Question: How is the property described in the document?
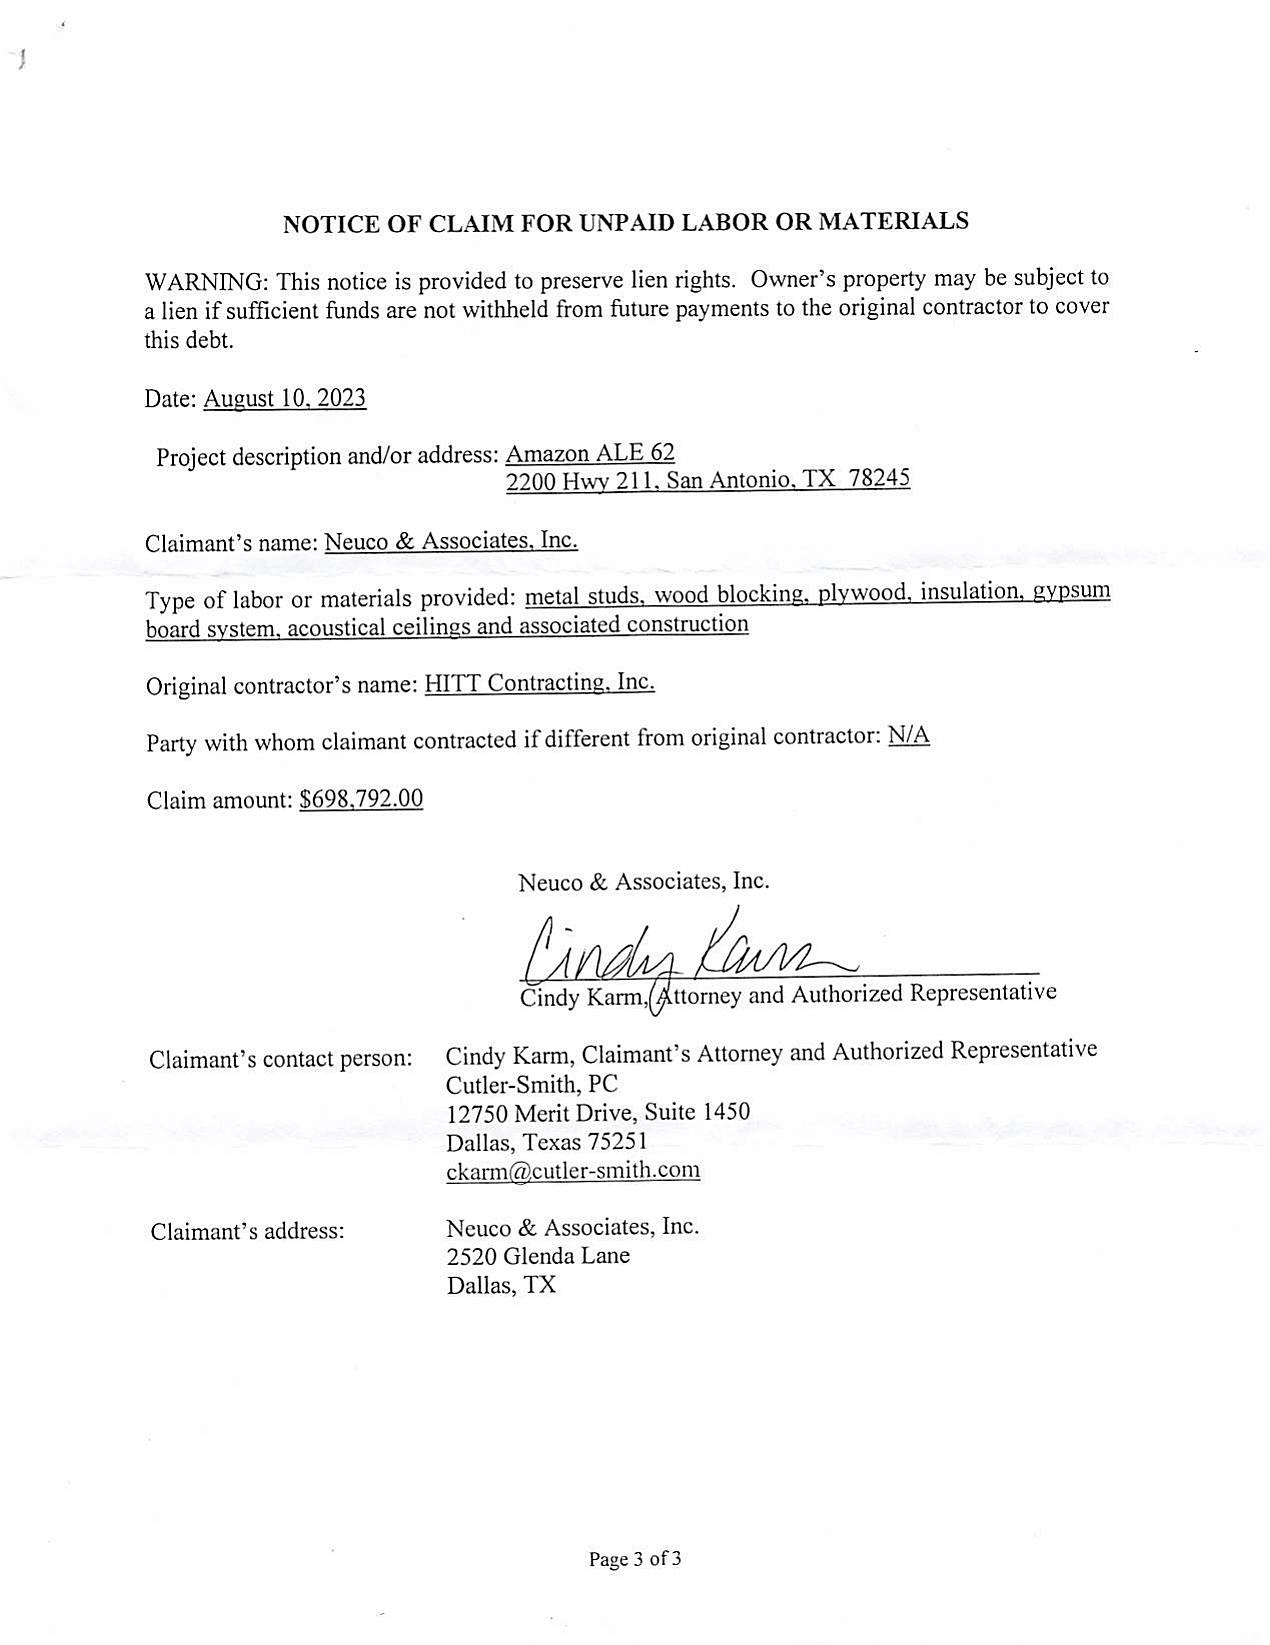
Answer: "metal studs, wood blocking, plywood, insulation, gypsum board system, acoustical ceilings and associated construction"